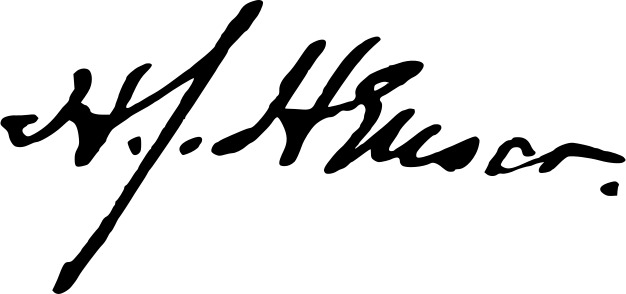
Signature of: herman j heuser